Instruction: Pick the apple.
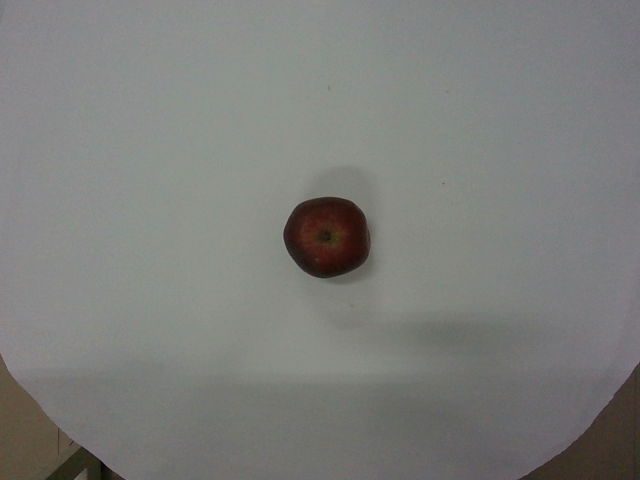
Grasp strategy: vertical